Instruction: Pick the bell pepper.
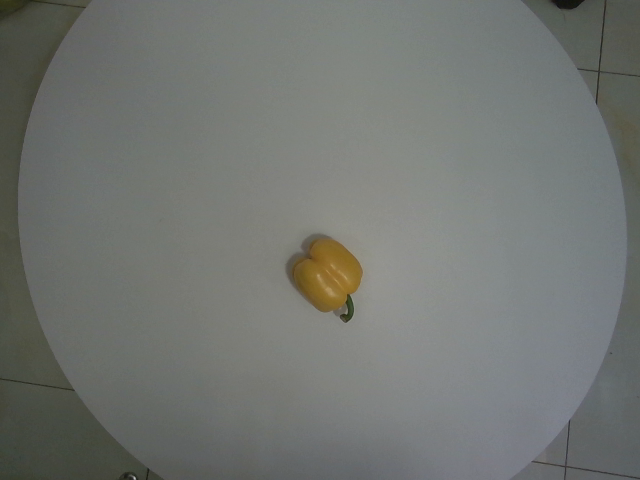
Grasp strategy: vertical